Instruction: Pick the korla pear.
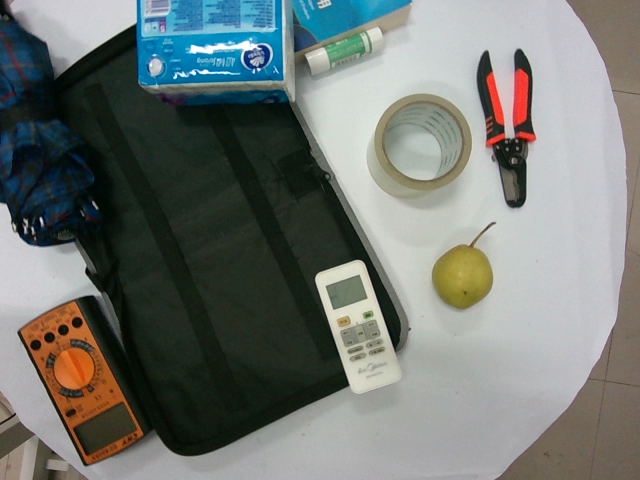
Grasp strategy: vertical